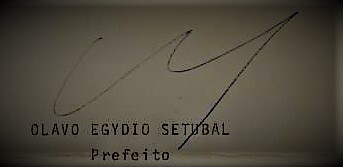
Signature of: olavo setúbal